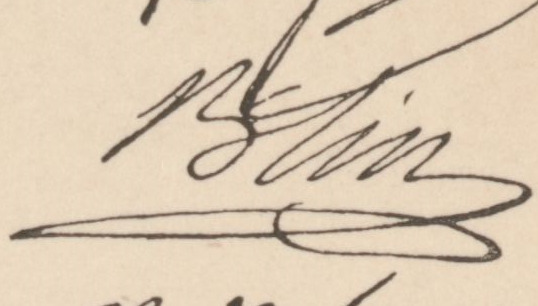
Signature of: françois pierre blin